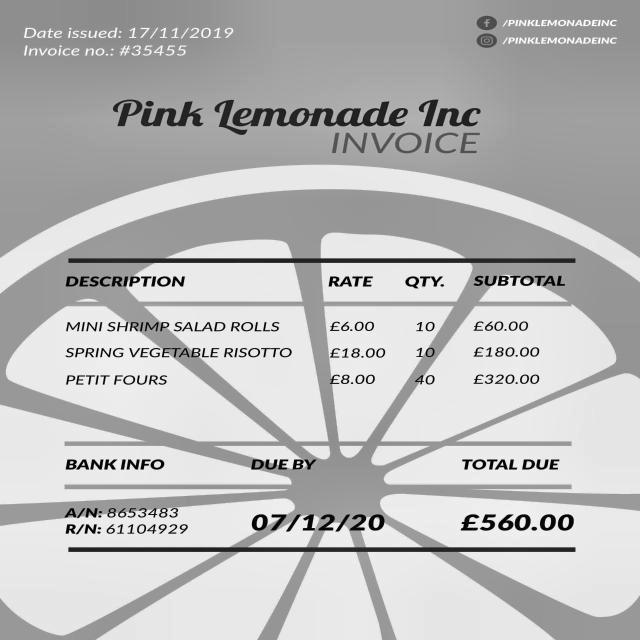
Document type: Invoice